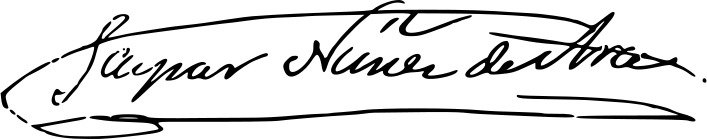
Signature of: gaspar núñez de arce